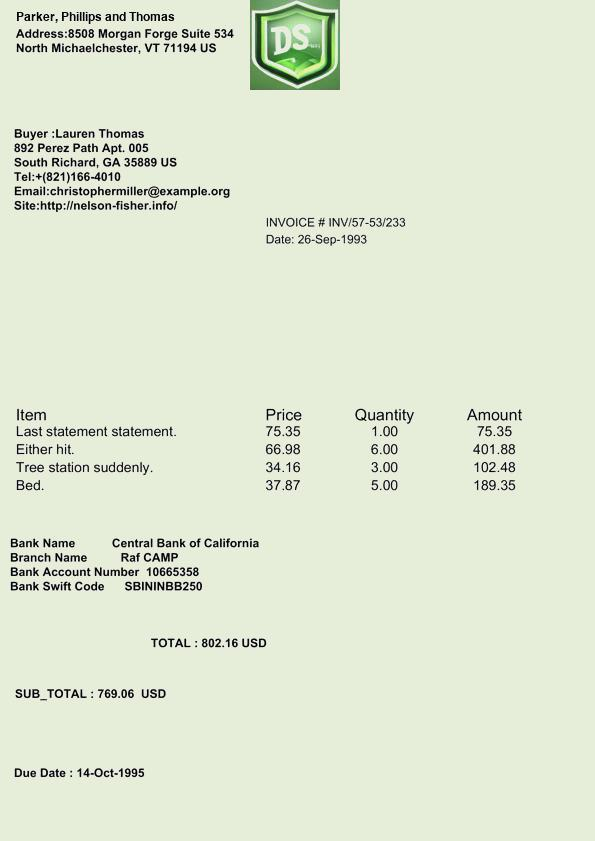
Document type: Invoice